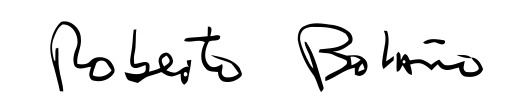
Signature of: roberto bolaño